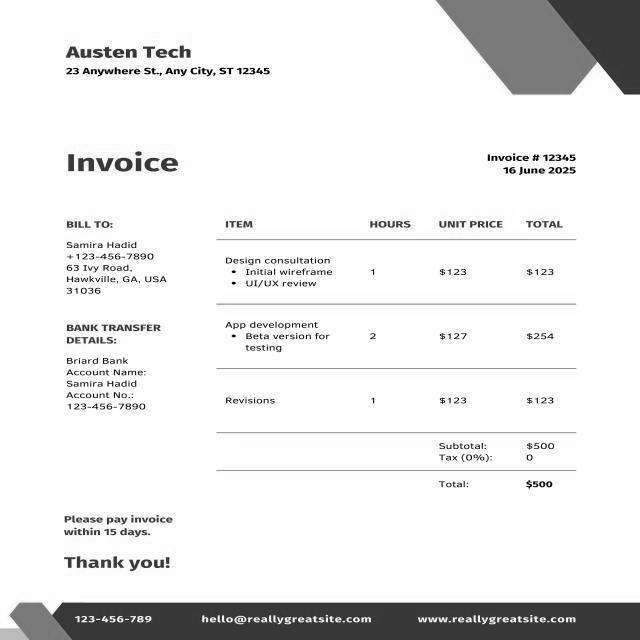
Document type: Invoice